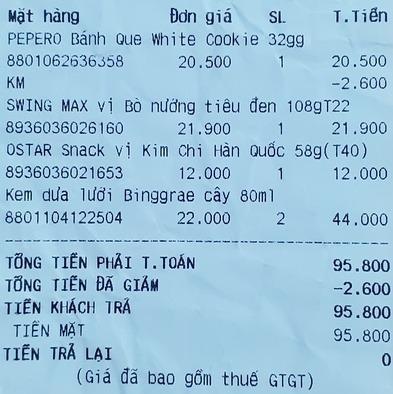
<table>
<tr>
<th>Mặt hàng</th>
<th>Đơn giá</th>
<th>SL</th>
<th>T.Tiền</th>
</tr>
<tr>
<td>PEPERO Bánh Que White Cookie 32gg 8801062636358</td>
<td>20.500</td>
<td>1</td>
<td>20.500</td>
</tr>
<tr>
<td>KM</td>
<td></td>
<td></td>
<td>-2.600</td>
</tr>
<tr>
<td>SWING MAX vị Bò nướng tiêu đen 108gT22 8936036026160</td>
<td>21.900</td>
<td>1</td>
<td>21.900</td>
</tr>
<tr>
<td>OSTAR Snack vị Kim Chi Hàn Quốc 58g(T40) 8936036021653</td>
<td>12.000</td>
<td>1</td>
<td>12.000</td>
</tr>
<tr>
<td>Kem dưa lưới Binggrae cây 80ml 8801104122504</td>
<td>22.000</td>
<td>2</td>
<td>44.000</td>
</tr>
</table>

TỔNG TIỀN PHẢI T.TOÁN 95.800
TỔNG TIỀN ĐÃ GIẢM -2.600
TIỀN KHÁCH TRẢ 95.800
TIỀN MẶT 95.800
TIỀN TRẢ LẠI 0
(Giá đã bao gồm thuế GTGT)